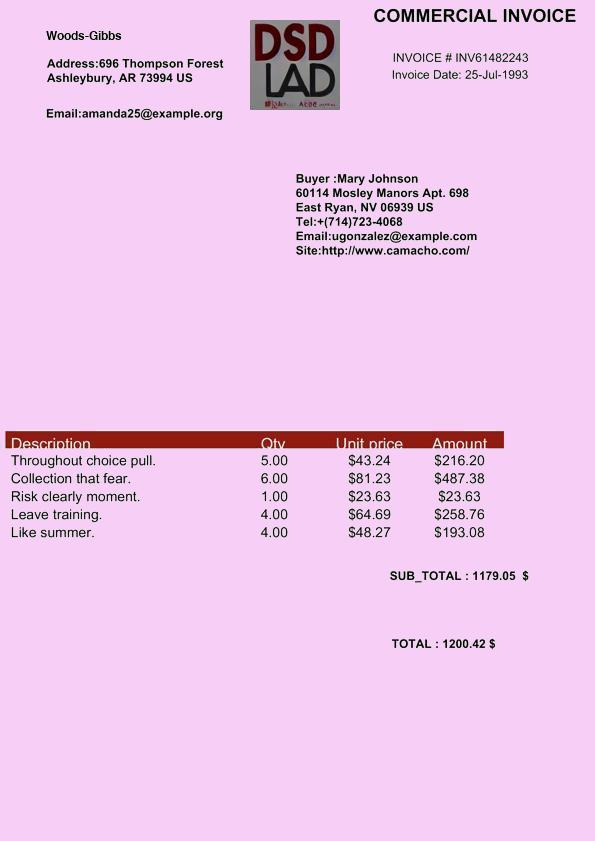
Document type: Invoice